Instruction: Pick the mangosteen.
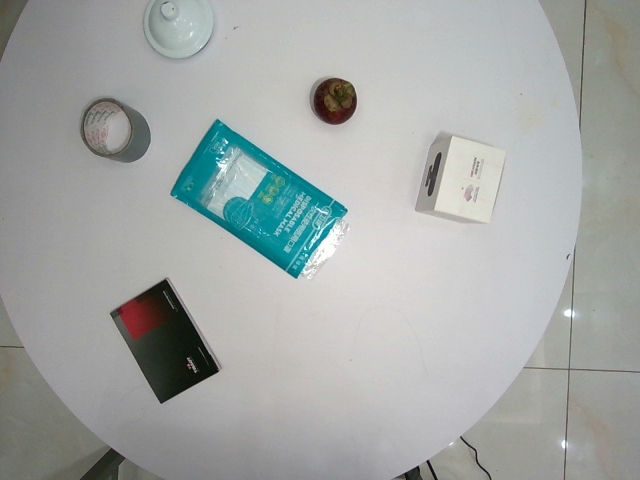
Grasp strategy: vertical